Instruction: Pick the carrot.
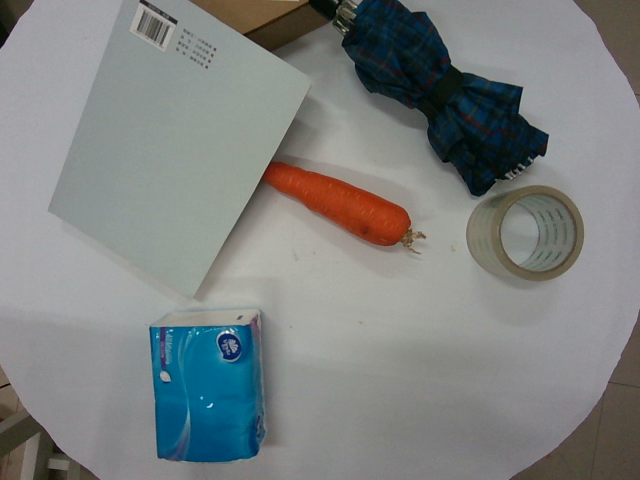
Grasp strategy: vertical